Question: Which state is mentioned in the document?
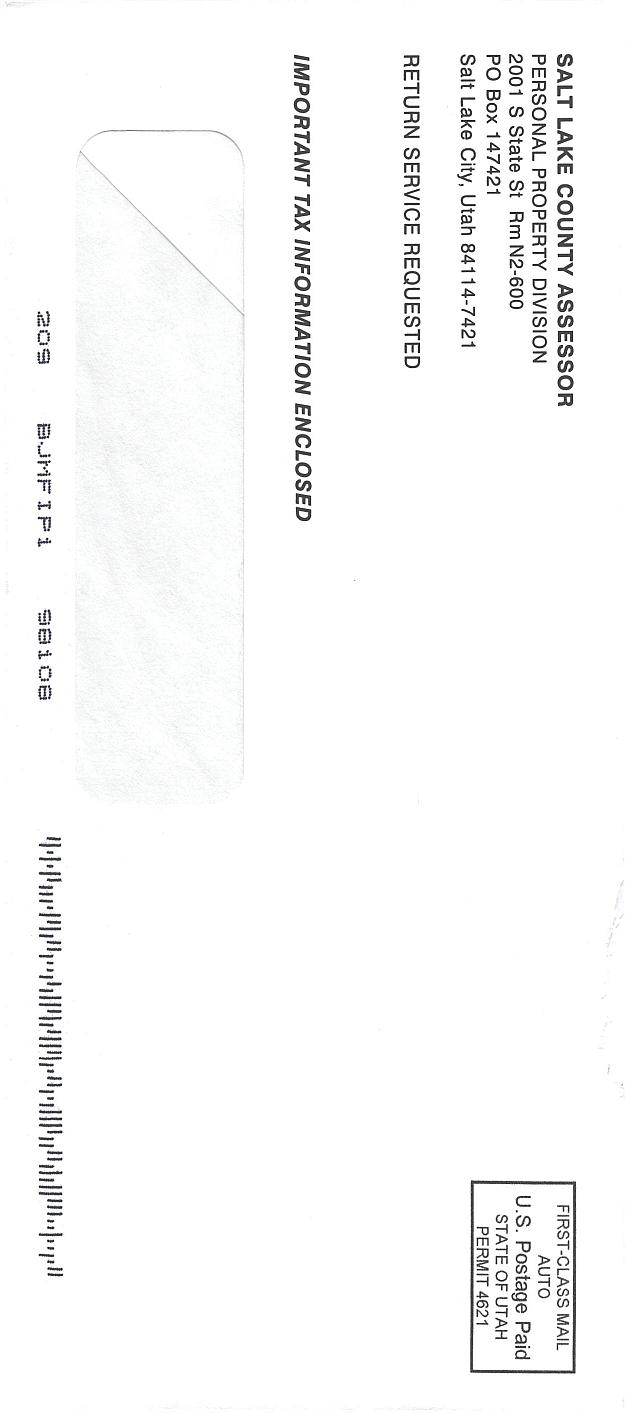
Answer: "Salt Lake County"